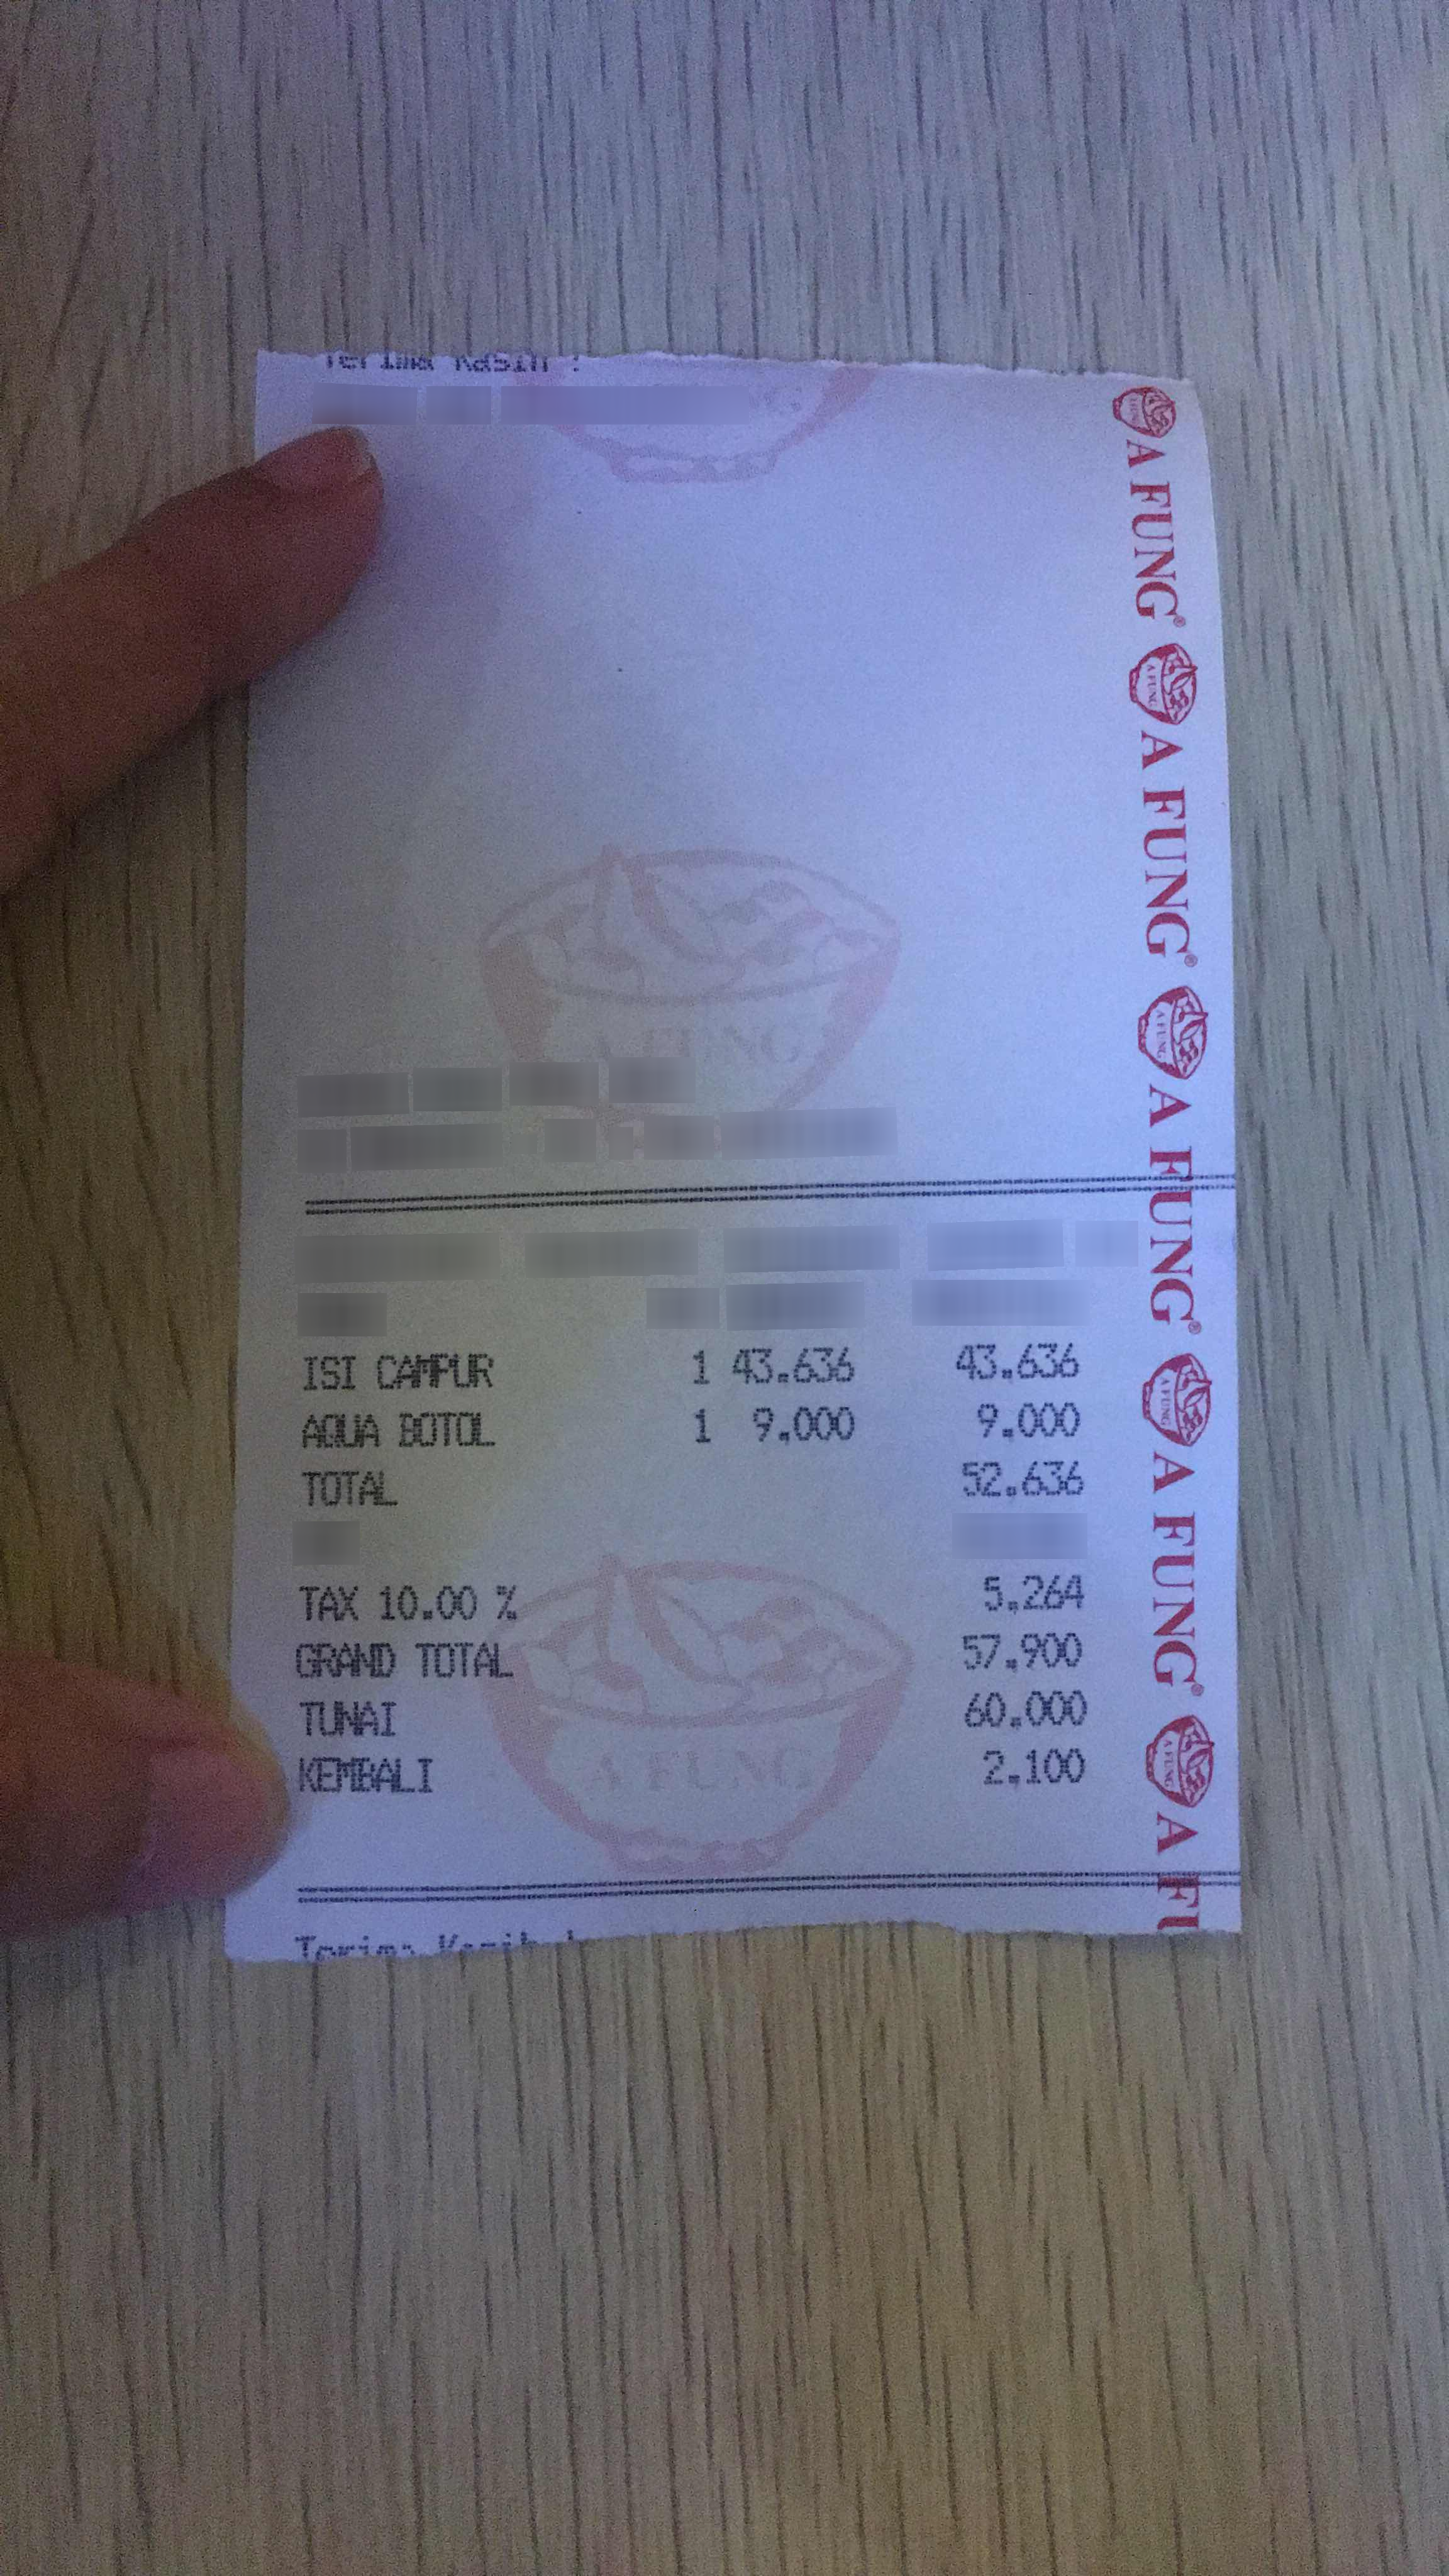
Number of items: 2
Subtotal: 52.636
Tax: 5.264
Total: 57.900
OCR text regions:
text: ISI
text: CAMPUR
text: 1
text: 43.636
text: 43.636
text: AQUA
text: BOTOL
text: 1
text: 9.000
text: 9.000
text: TOTAL
text: 52.636
text: TAX
text: 10.00
text: %
text: 5.264
text: GRAND
text: TOTAL
text: 57.900
text: TUNAI
text: 60.000
text: KEMBALI
text: 2.100